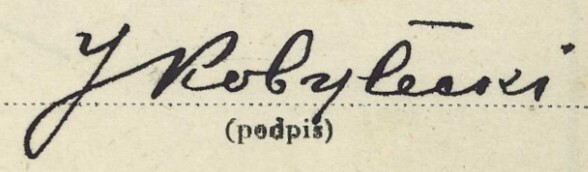
Signature of: q109484507